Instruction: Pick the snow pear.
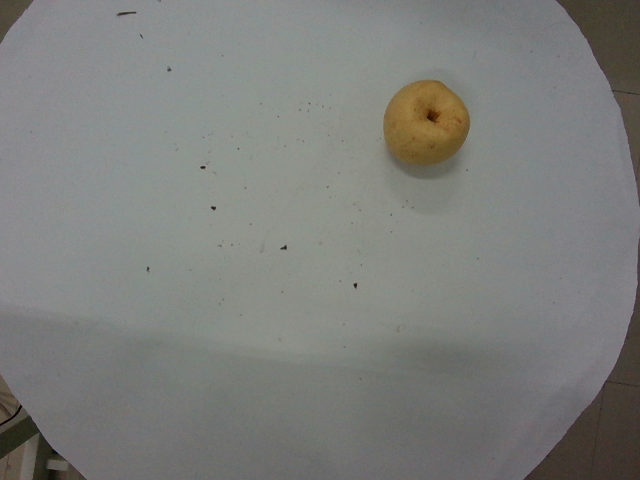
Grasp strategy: vertical